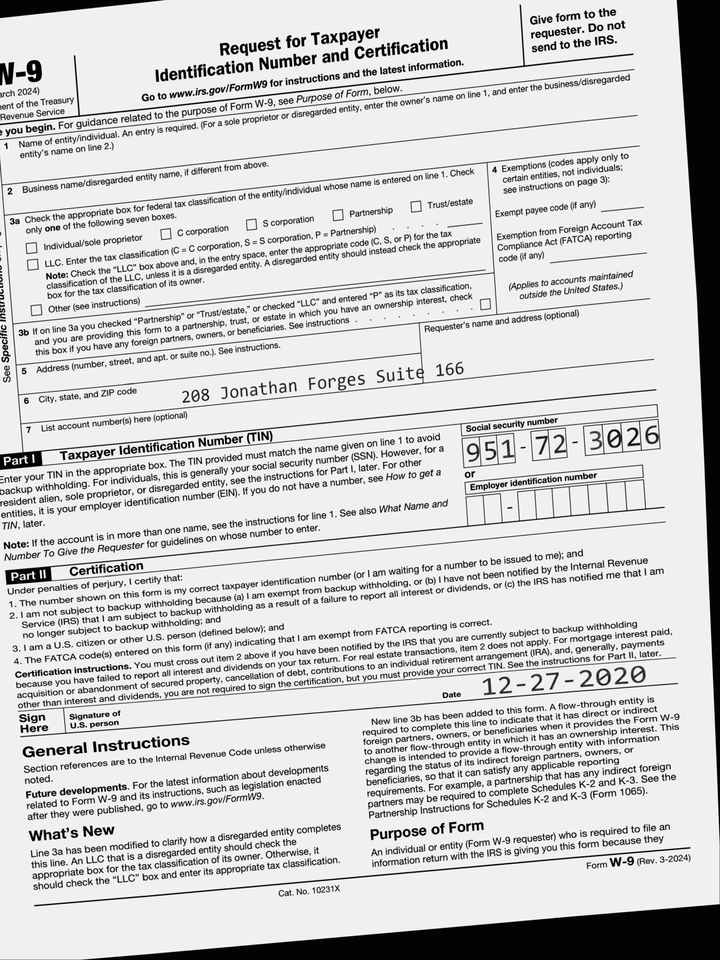
adr1: 208 Jonathan Forges Suite 166
cbx: no
ssn: 951723026
sdt: 12-27-2020